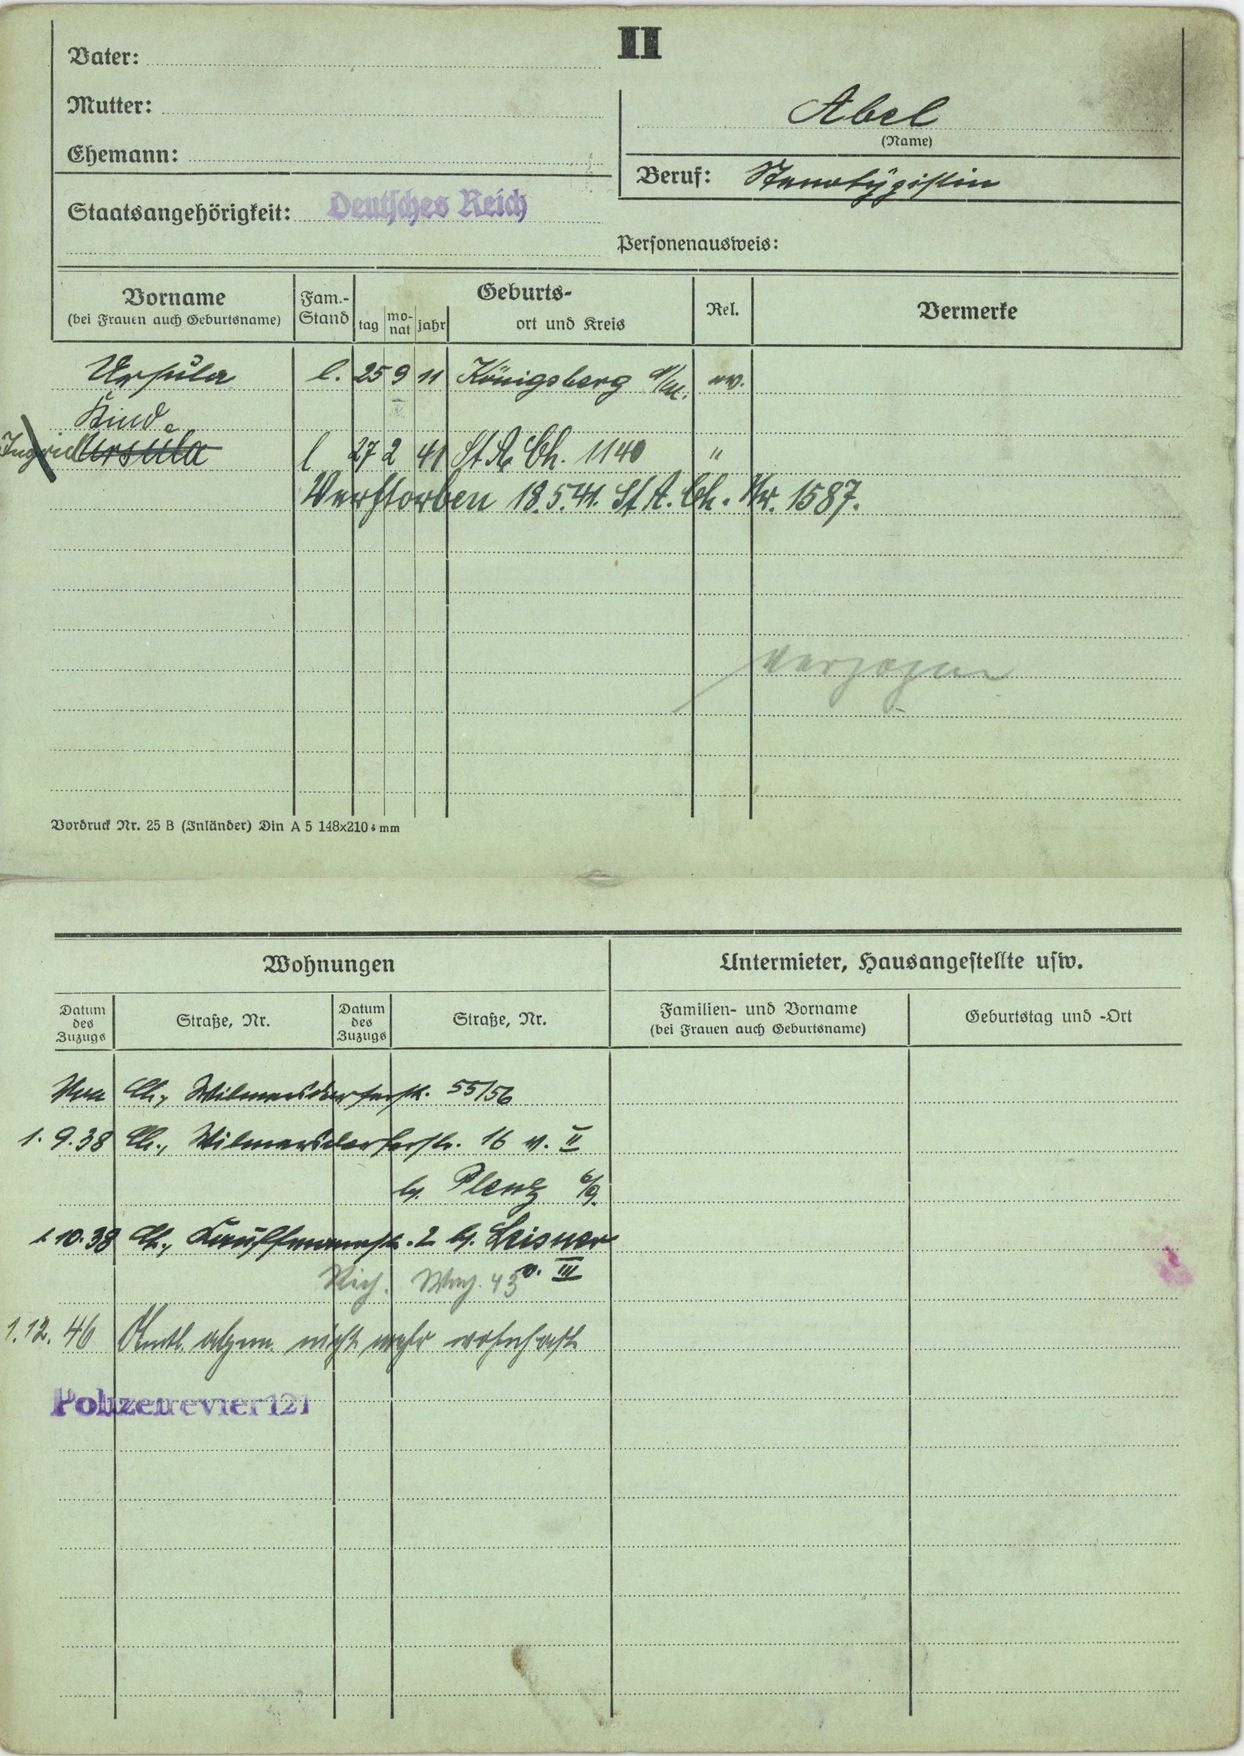
Abel